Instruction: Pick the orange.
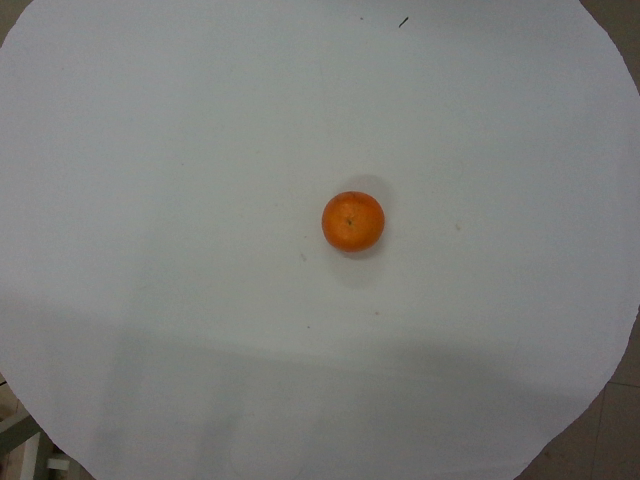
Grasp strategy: vertical